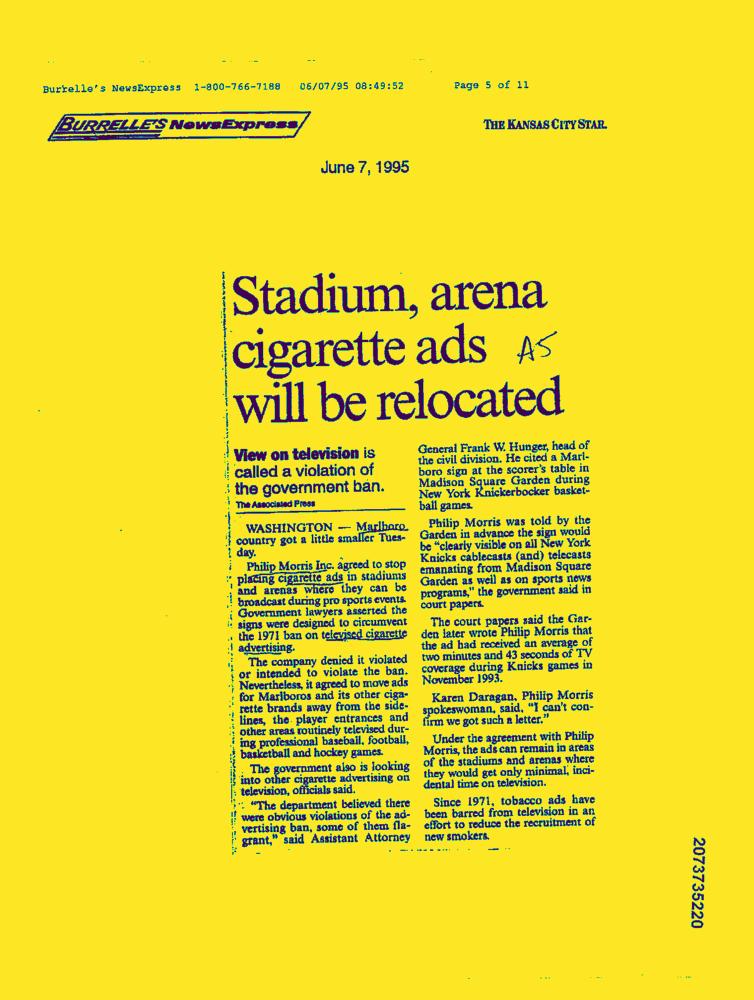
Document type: News-Article